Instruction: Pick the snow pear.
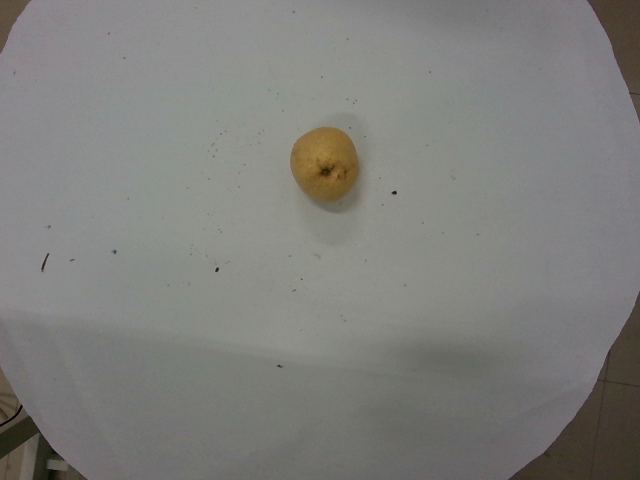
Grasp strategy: vertical